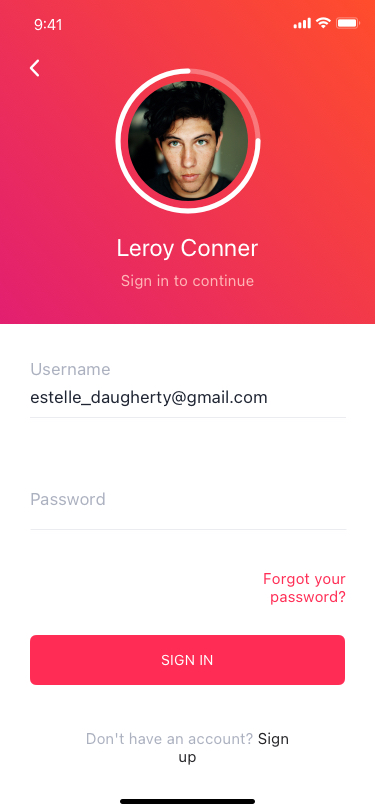
Text in this UI design:
Forgot your password?
Don't have an account? Sign up
estelle_daugherty@gmail.com
Username
Password
Leroy Conner
Sign in to continue